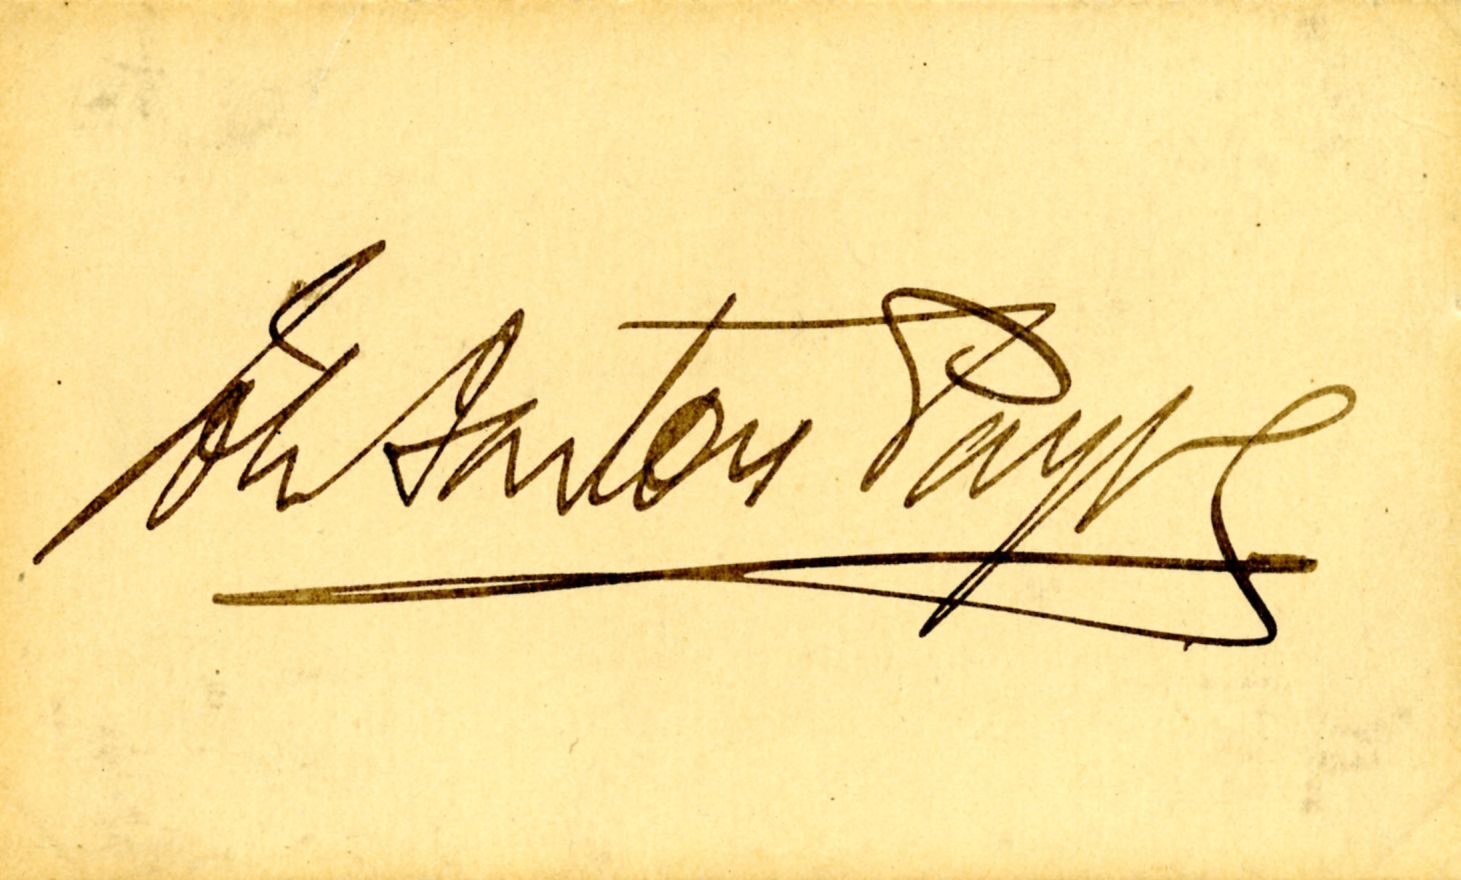
Signature of: john barton payne